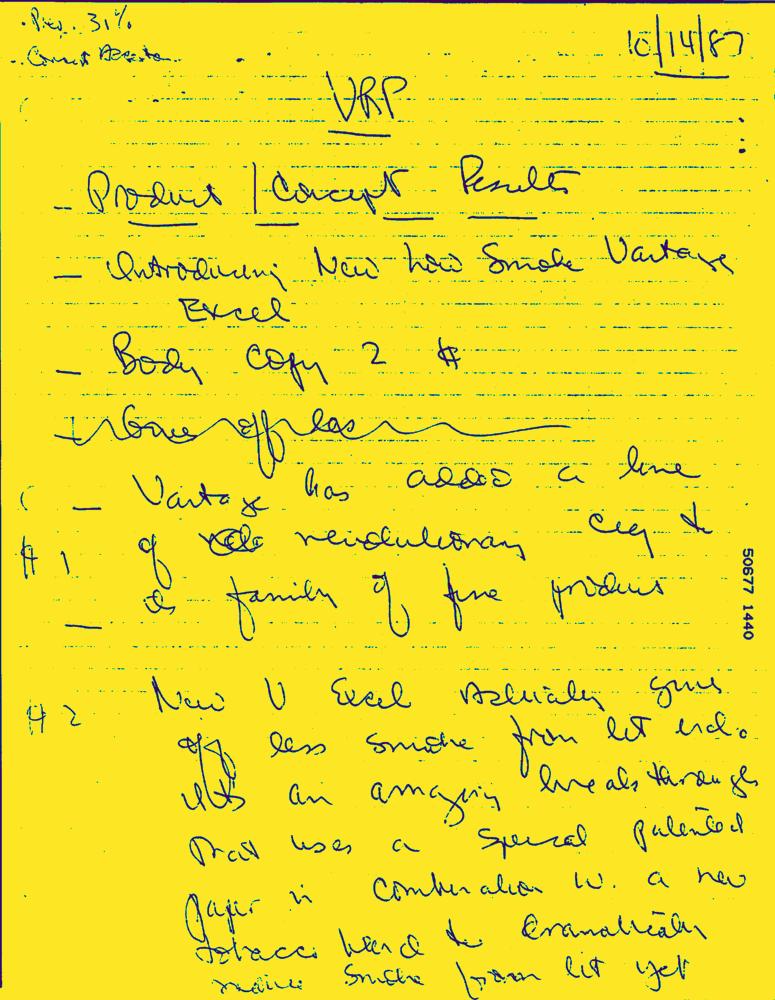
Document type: Hand-Written